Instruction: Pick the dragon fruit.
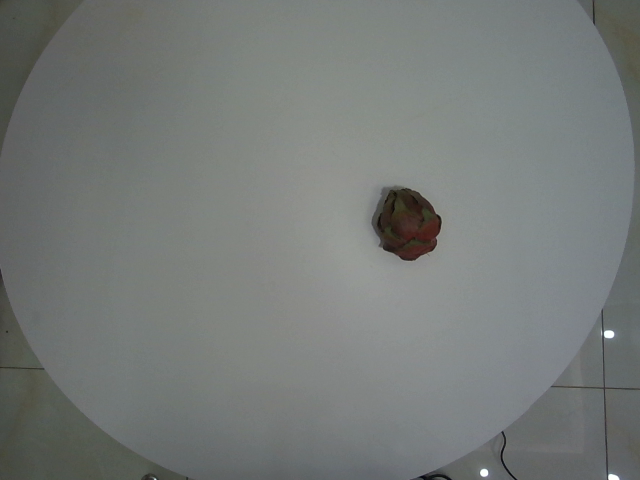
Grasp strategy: vertical